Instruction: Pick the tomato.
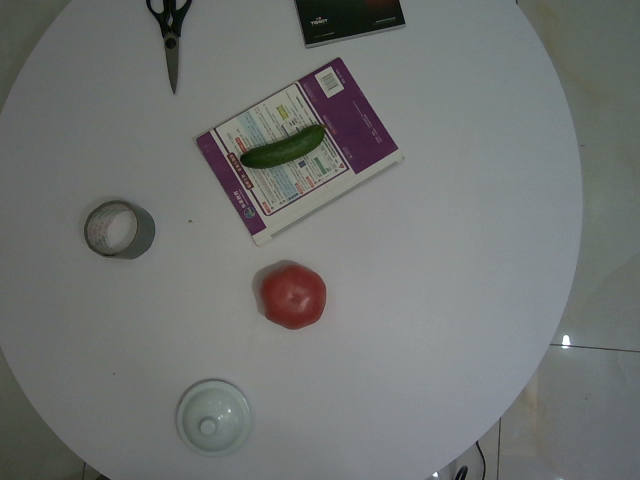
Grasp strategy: vertical